Patient: Male, age 62
A 62-year-old man presented with acute dyspnea at rest, requiring high-flow oxygen therapy with a fraction of inspired oxygen of 80% in February 2021. A nasopharyngeal SARS-CoV-2 PCR was negative; however, the patient reported contracting a mild case of COVID-19 in December 2020, which was treated in an outpatient setting. Known comorbidities included hypertension, hyperlipidemia, and diabetes mellitus type II with a negative history of smoking and lung disease. A chest CT scan performed at admission revealed bilateral, diffuse ground-glass opacities, bronchiectasis and subpleural reticular changes consistent with pulmonary fibrosis predominantly in the middle and lower lobes (Fig. 1a, b).
Treatment with high-dose glucocorticoids was initiated, starting with 10 mg/day dexamethasone for 21 days with a switch to oral 25 mg/day prednisolone and 1,500 mg/day mycophenolate mofetil. However, therapy remained ineffective, and lung function progressively worsened (forced expiratory volume of 1.23 L [42%], total lung capacity of 3.1 L [51%] 2 weeks after admission). Imaging demonstrated a rapid decline of his condition with an acute respiratory distress syndrome pattern, upon which the patient was intubated (Fig. 1c, d). The indication of lung transplantation was established in line with previously suggested selection criteria. As a bridge to transplantation, a venovenous extracorporeal membrane oxygenation was implanted a month after admission. A week later, bilateral lung transplantation was successfully conducted.
No major postoperative complications were reported. After undergoing an intensive rehabilitative program, the patient was discharged 2 months later with steadily improving forced expiratory volume values (2.9 L [92%] in June 2021).
The lung explant was examined on grossing and sent for further histological and molecular analysis. The lungs were heavy, firm, with brownish yellowish carnification of the parenchyma, and showed signs of diffuse calcification (Fig. 2), as evidenced by a video demonstration of the macroscopic examination (see online suppl. Materials; see www.karger.com/doi/10.1159/000525457 for all online suppl. material).
As a correlate to the calcification, histology revealed extensive, diffuse interstitial dendriform ossification, comprising of lamellar bone with fatty marrow with focal hematopoiesis (Fig. 3a). Diffuse interstitial fibrosis with bronchiolar, mucinous and transitional cell metaplasia of the alveolar epithelium (Fig. 3b); traction bronchiectasis; bronchiolar mucostasis; fibrinous pleuritic; and multifocal alveolar hemorrhages were evident throughout the parenchyma. Hemosiderin-laden macrophages were a frequent finding (online suppl. Fig. 1). A proliferation of interstitial and intra-alveolar bronchiogenic giant cells exhibiting partial positivity for thyroid transcription factor 1 was observed (not shown). There were various signs of pulmonary remodeling, as evidenced by an increase of interstitial collagen and a disarray of elastic fibers, proliferative diffuse alveolar damage (DAD) and an interstitial accumulation of M2-polarized CD163+ and CD206+ macrophages (Fig. 3c) with an increased expression of phospho-ERK (Fig. 3d) and increased neoangiogenesis (CD105+ vessels) (Fig. 3e). Fibrin staining revealed sparse intra-alveolar fibrinous exudates, corresponding to residual exudative DAD without microthrombi.
Interstitial lymphocytes were predominantly T cells (ratio of CD3+ T cells to CD20+ B cells is 2:1) with an exhausted phenotype (weak PD1 positivity). Cytotoxic T cells (CD8+) and T-helper 1 subsets (Tbet+ TH1) were more frequent than T-helper 2 subsets (GATA3+ TH2) (Fig. 3f, g). T-regulatory cells (FoxP3+ Treg) and gammadelta T cells (gammadelta+) comprised 2-3% of lymphocytes. Plasma cells were polytypic; there was no plasmablast excess (no MUM1+ cells). Mast cells (as evidenced by mast cell tryptase stain) were increased.
Quantitative reverse transcriptase polymerase chain reaction for SARS-CoV-2 revealed low residual viral load in the explanted lung tissue (N-Gene: Ct [cycle threshold] value 36.5) (PCR protocol as previously described). This result was confirmed with the orthogonal method - droplet digital PCR (N1 gene: 0 copies/muL; N2 gene 0.0307 copies/muL). Immunohistochemistry for SARS-CoV-2 nucleocapsid (N)-antigen showed focal endothelial deposition in arterioles (Fig. 3h). Links of the scanned H&E sections as well as all antibody protocols can be found in online supplementary Materials.
Keywords: covid-19, dendriform pulmonary ossification, lung transplant, post-covid-19, pulmonary fibrosis, sars-cov-2
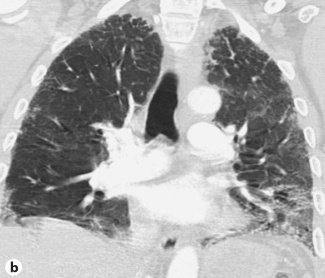
Image caption: coronal. chest CT shows extensive bilateral ground-glass opacities, reticulation, and bronchiectasis consistent with ARDS pattern. ARDS, acute respiratory distress syndrome.